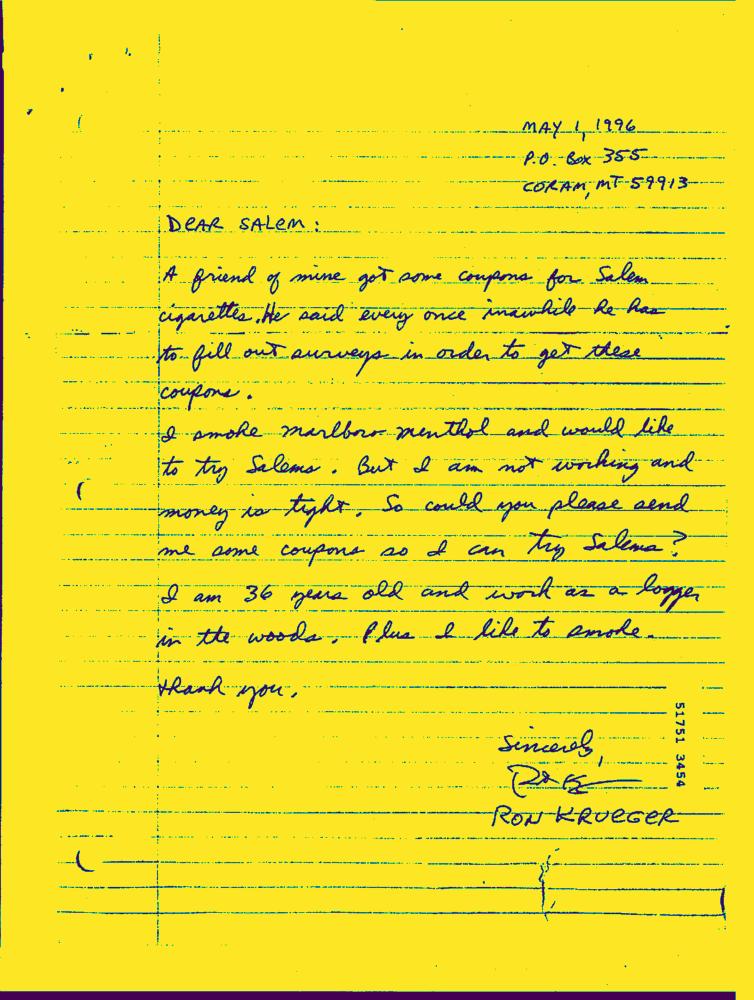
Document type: Hand-Written